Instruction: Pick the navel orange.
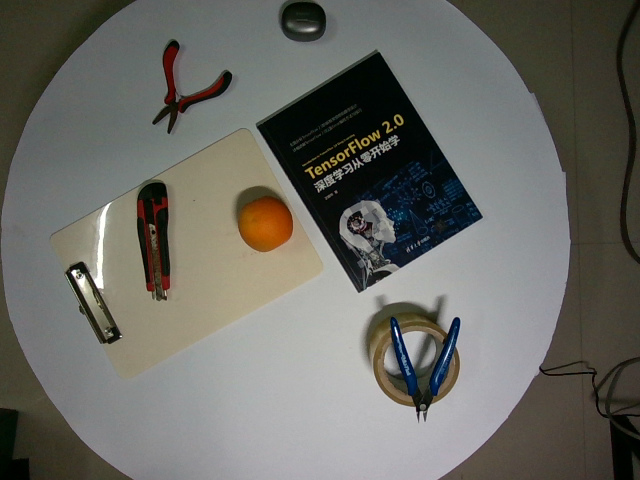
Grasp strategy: vertical